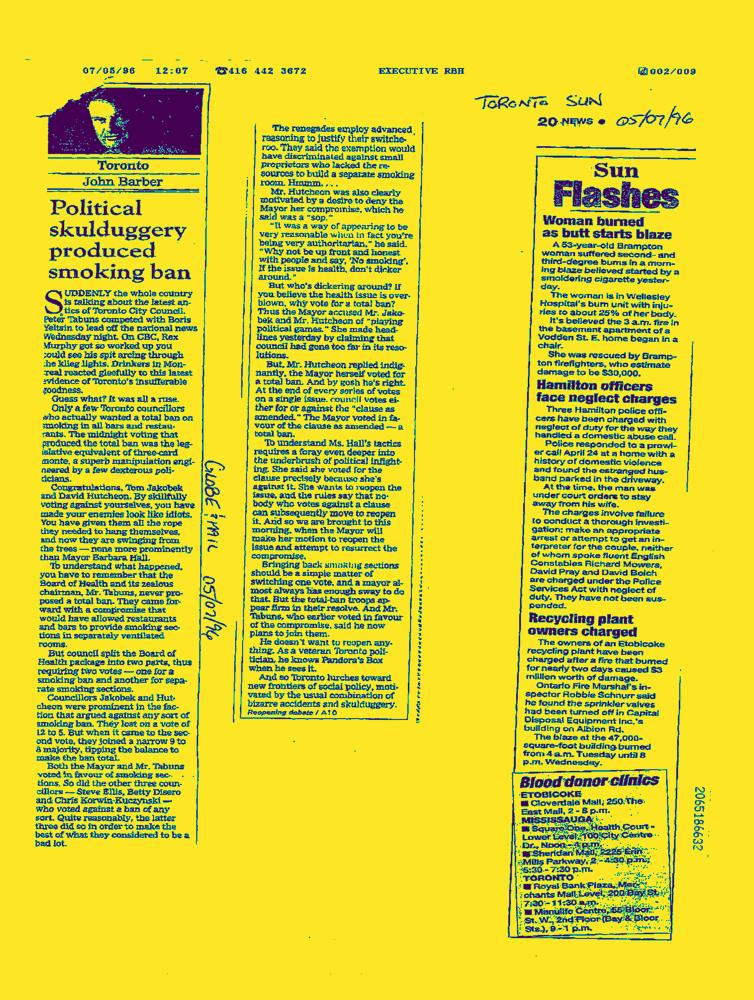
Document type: News-Article